Question: What tax district, tax-rate area, or tax area code is specified in the document?
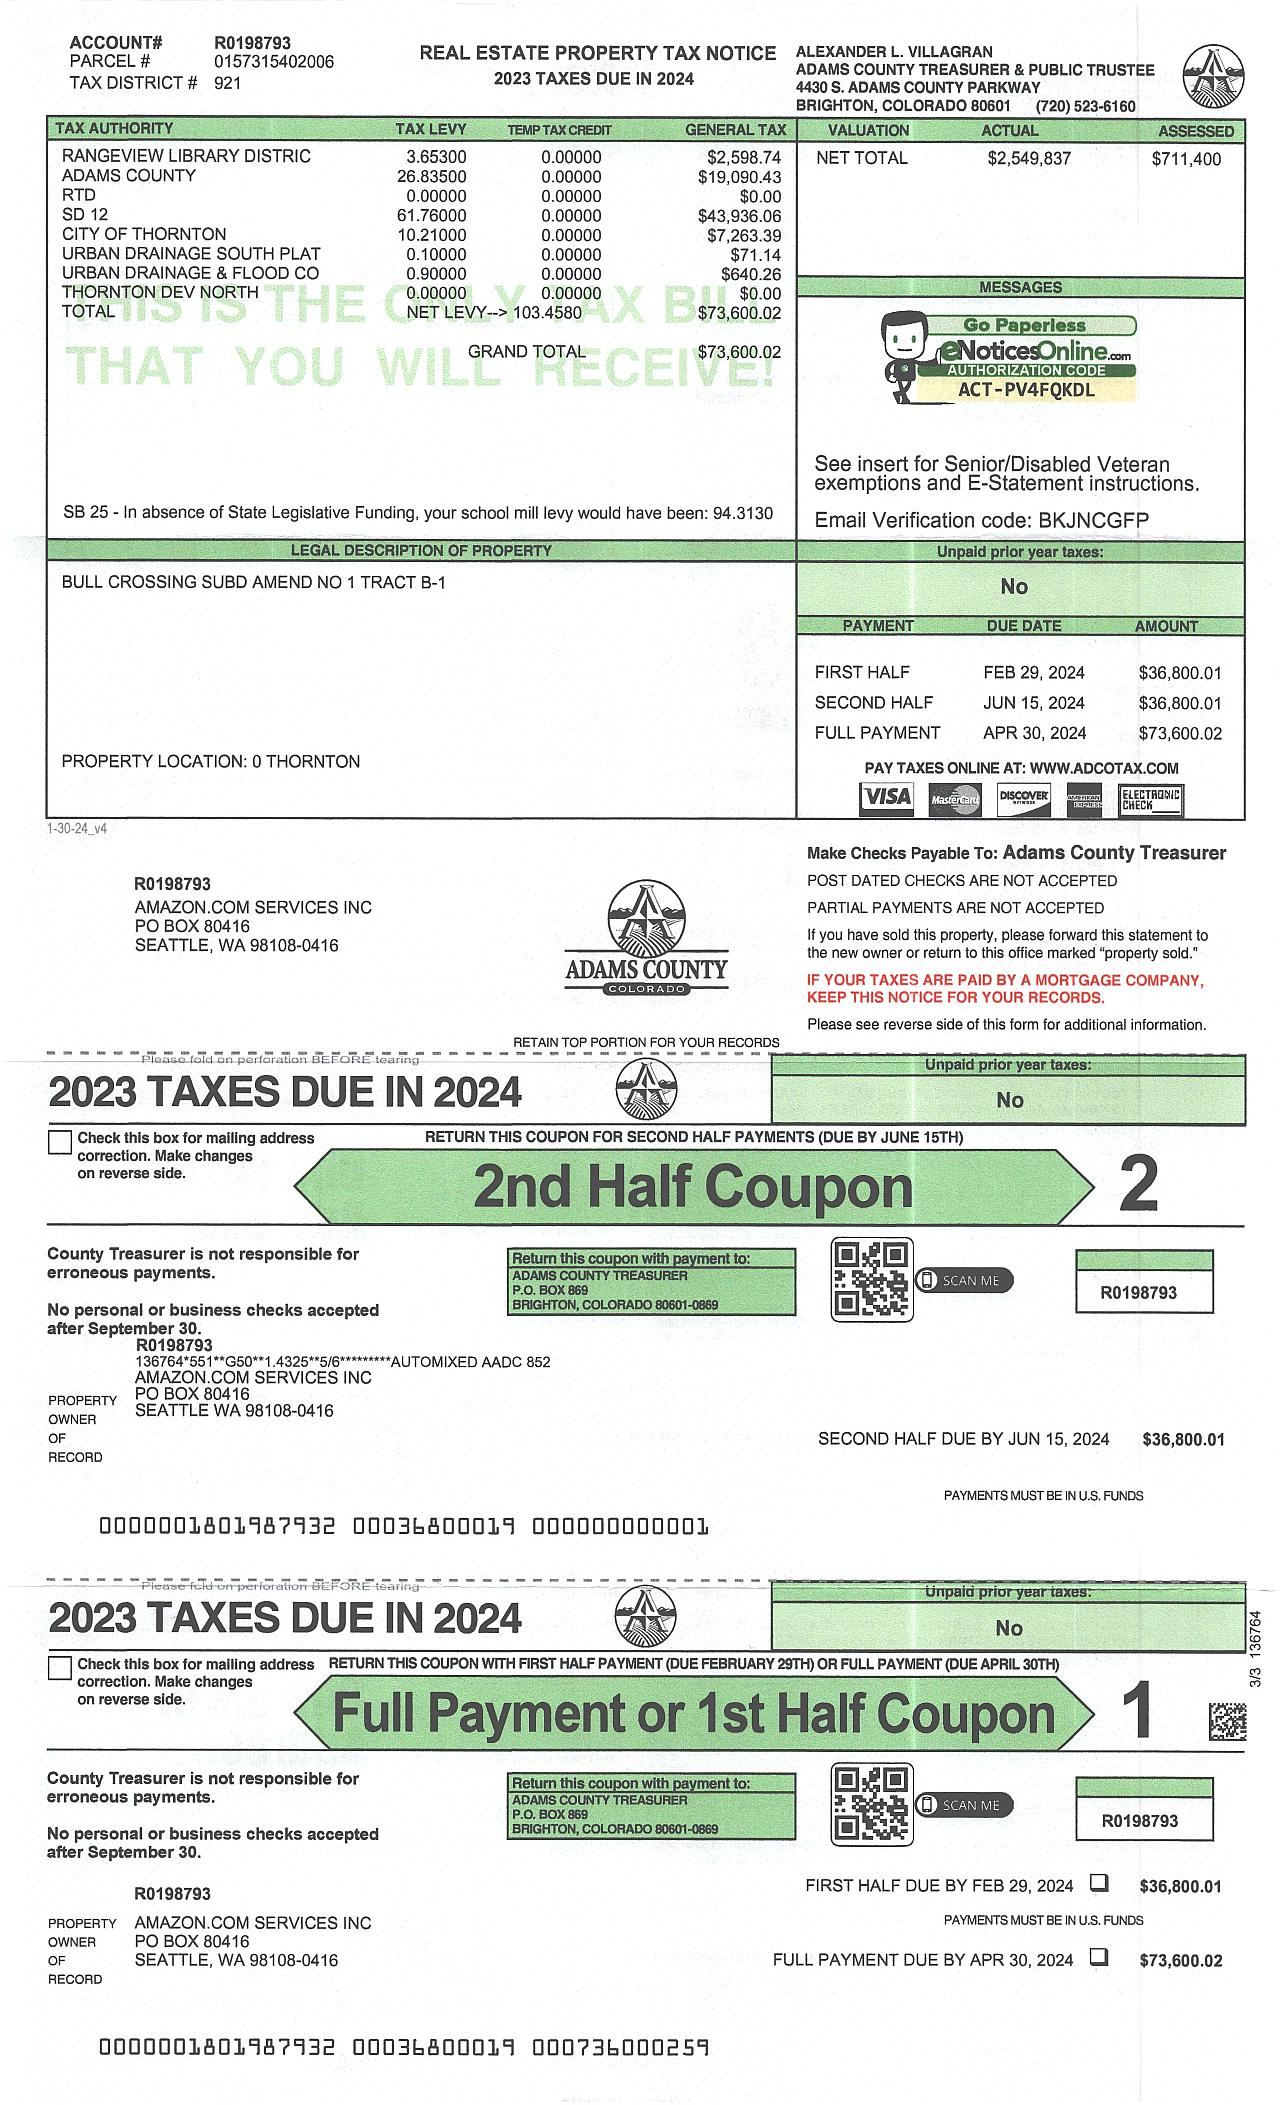
Answer: "921"